Question: What is the estimated tax bill amount according to the document?
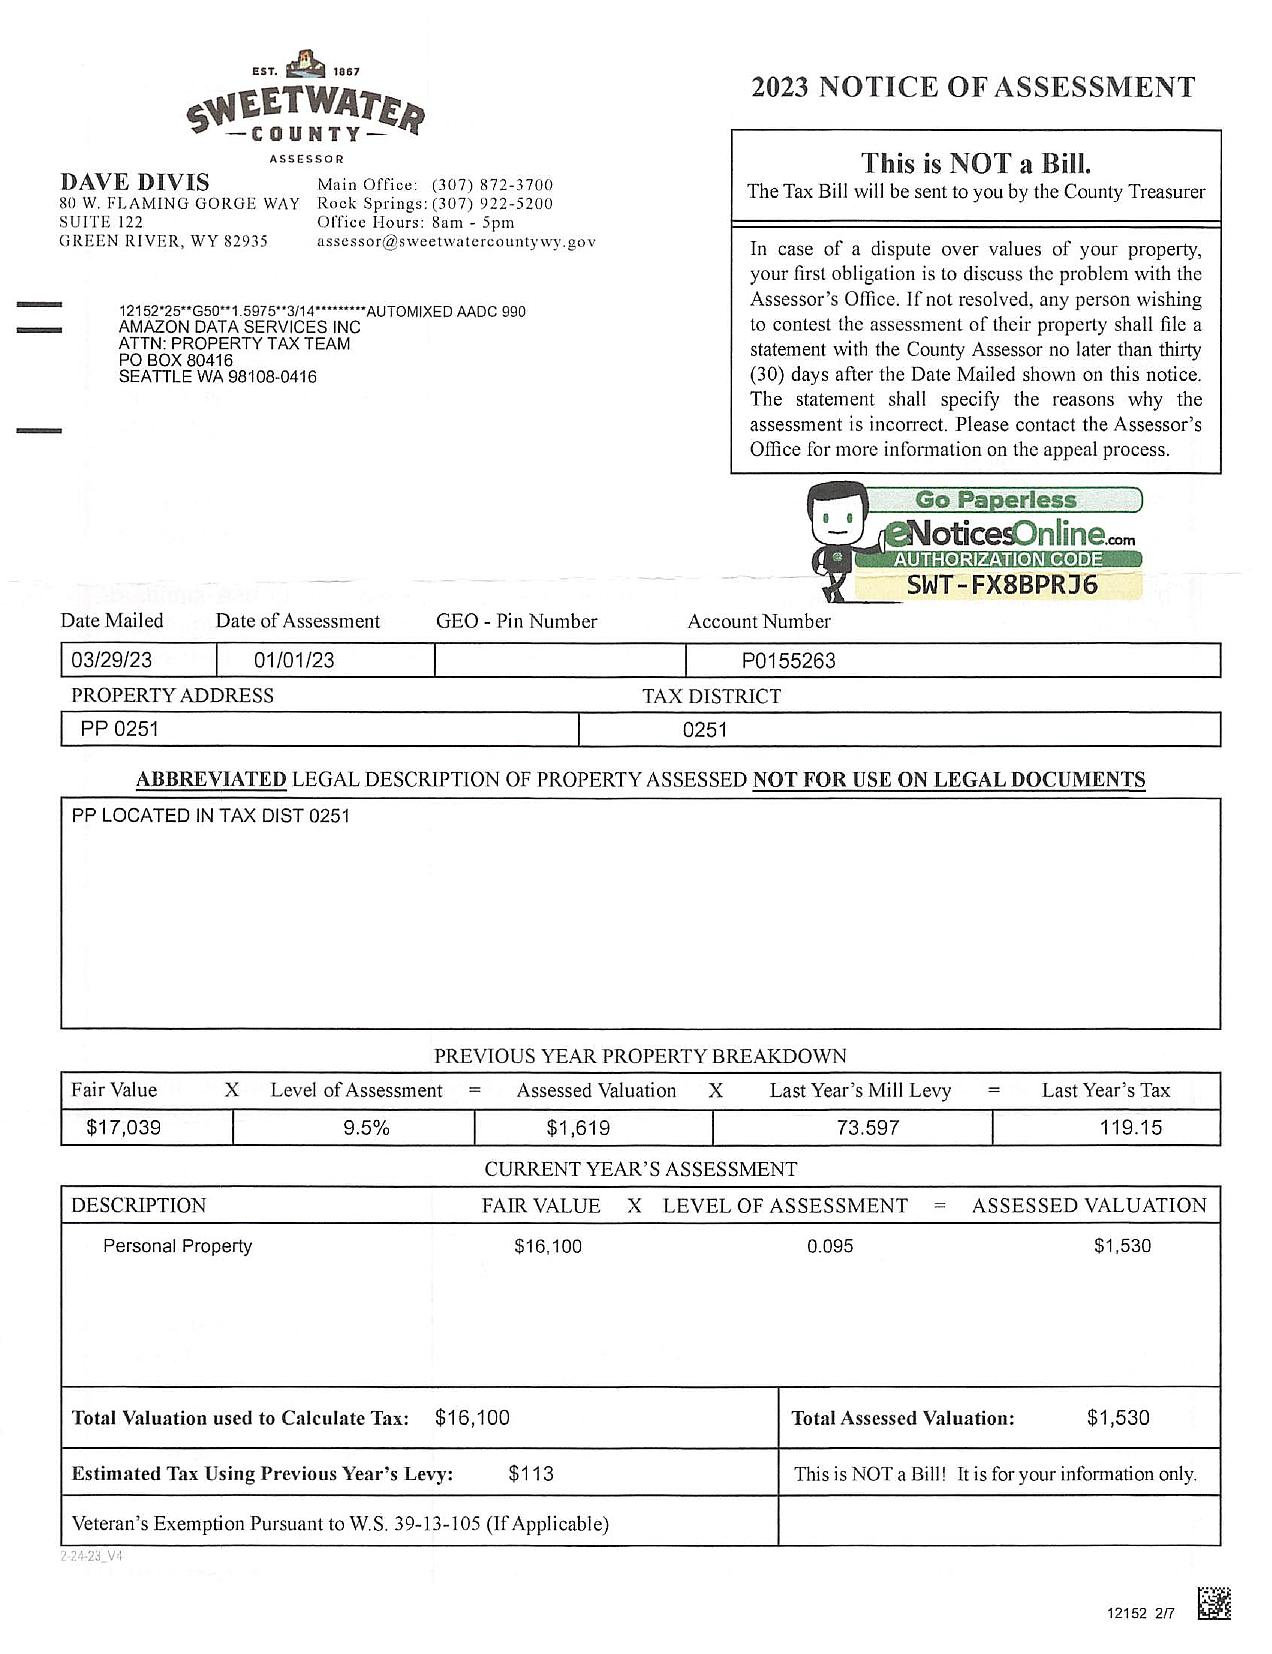
Answer: "$113 "